Question: What is the potential diagnosis?
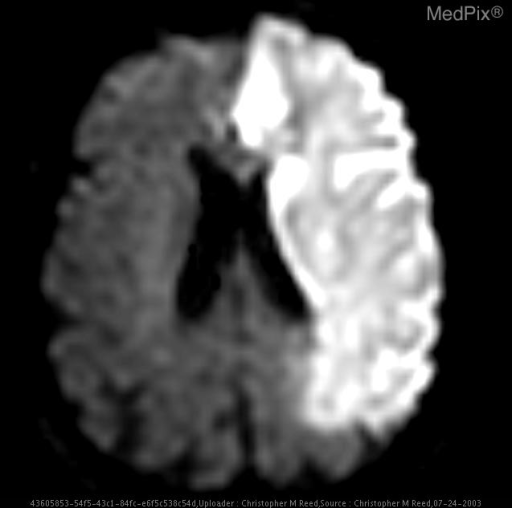
Answer: The possible diagnosis includes Left Internal Carotid Artery Occlusion.